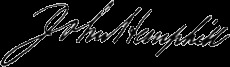
Signature of: john hemphill